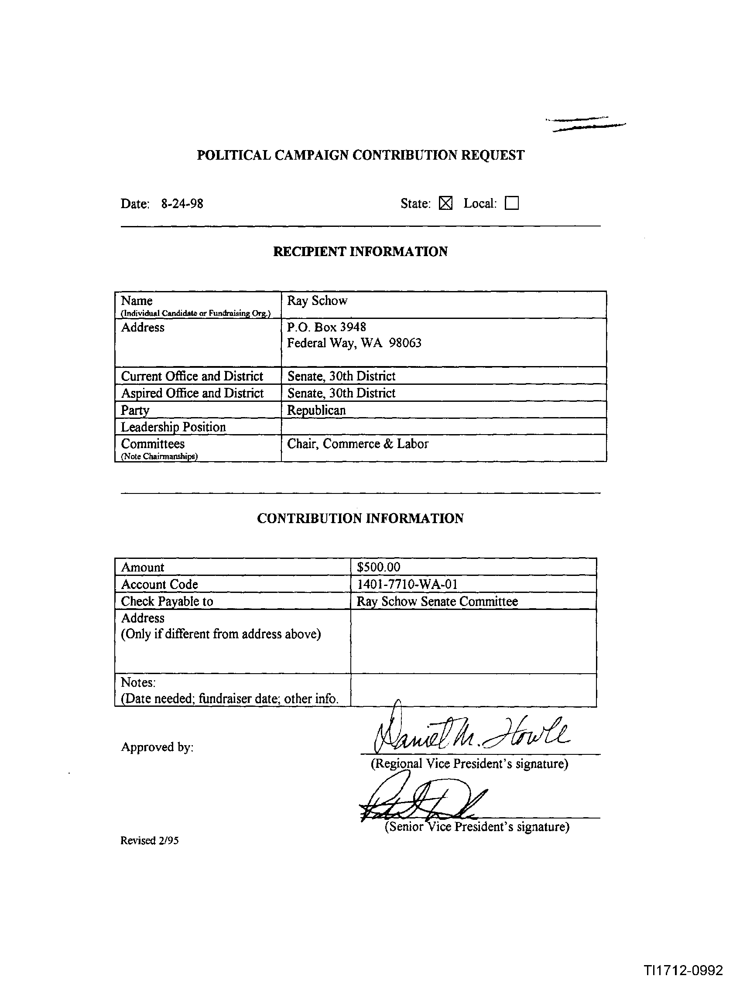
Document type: Invoice